Question: What is the address or location of the property listed in the document?
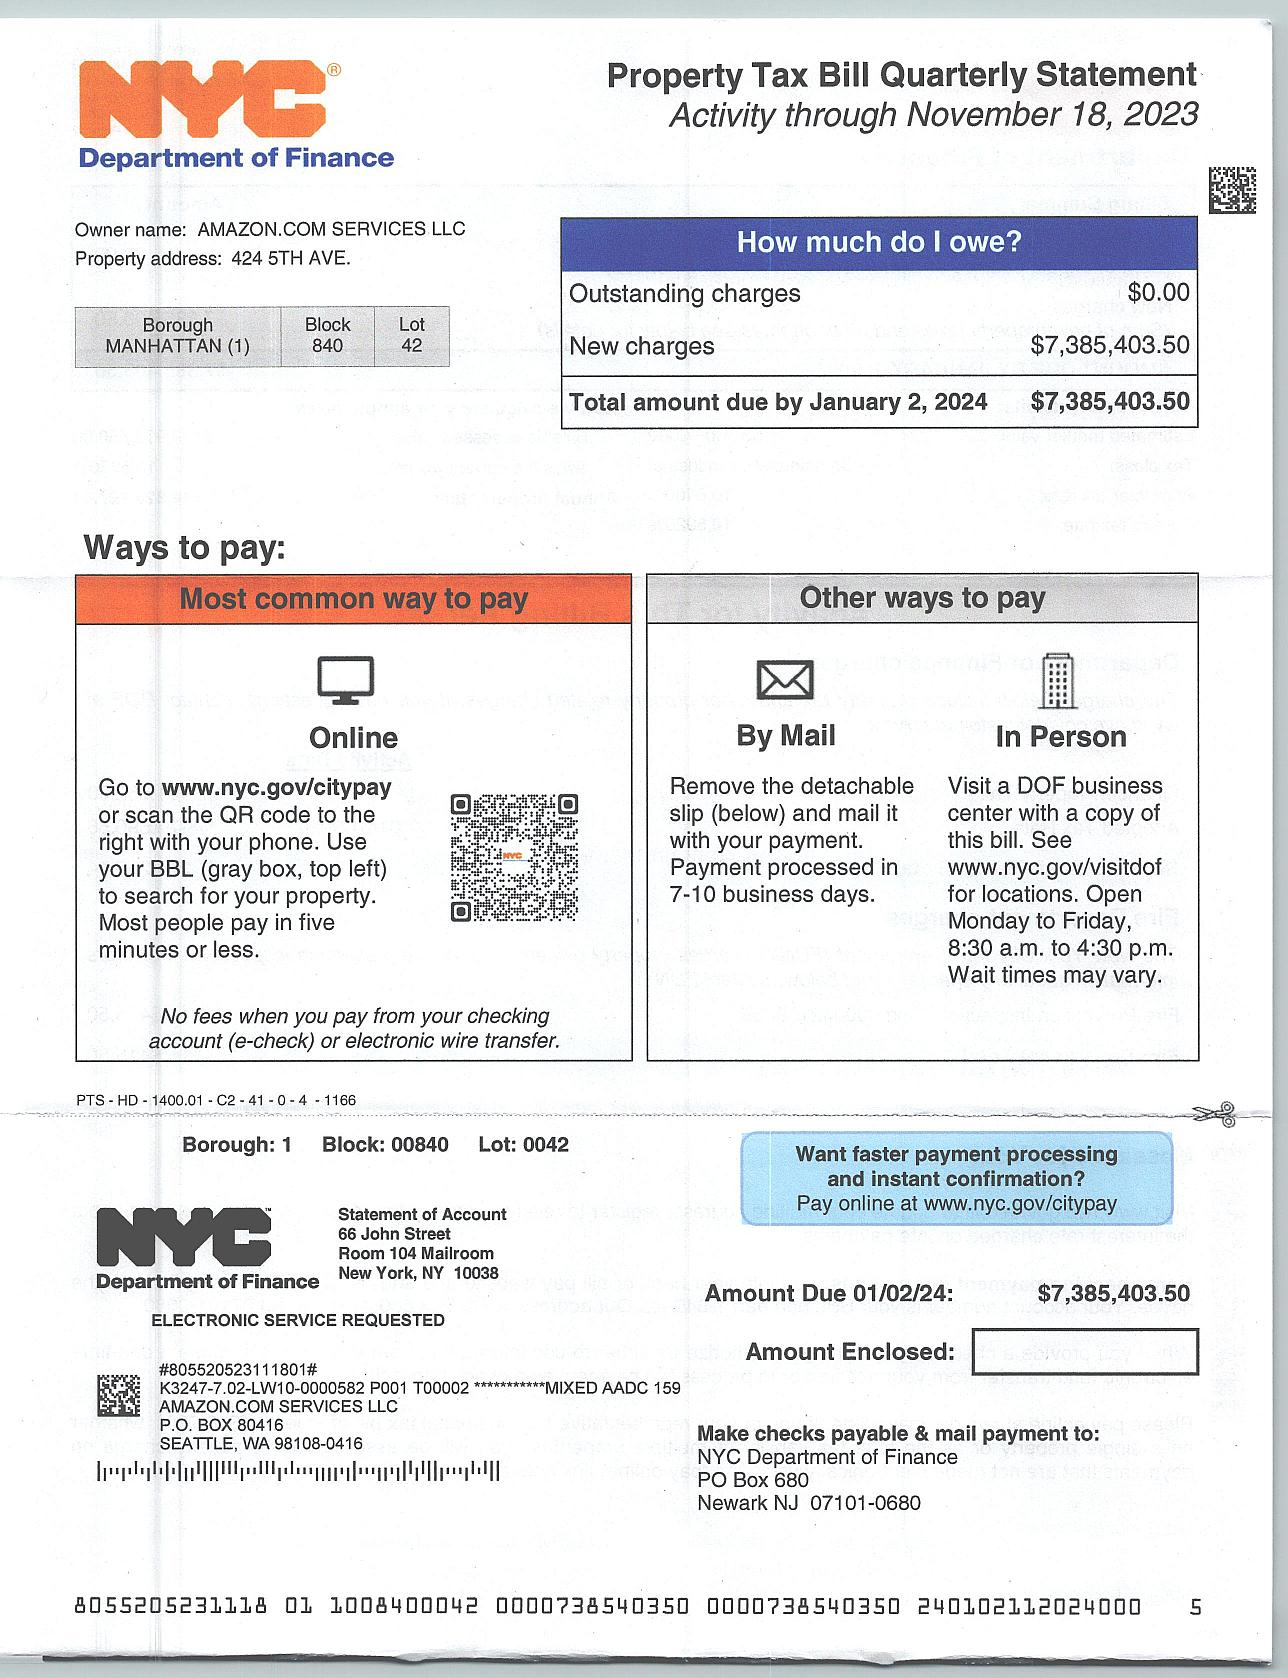
Answer: "424 5TH AVE"